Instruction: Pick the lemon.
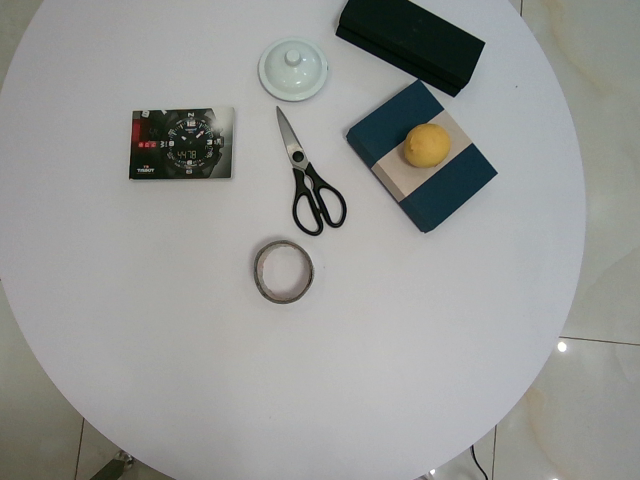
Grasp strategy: vertical